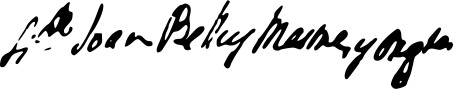
Signature of: joan ballús